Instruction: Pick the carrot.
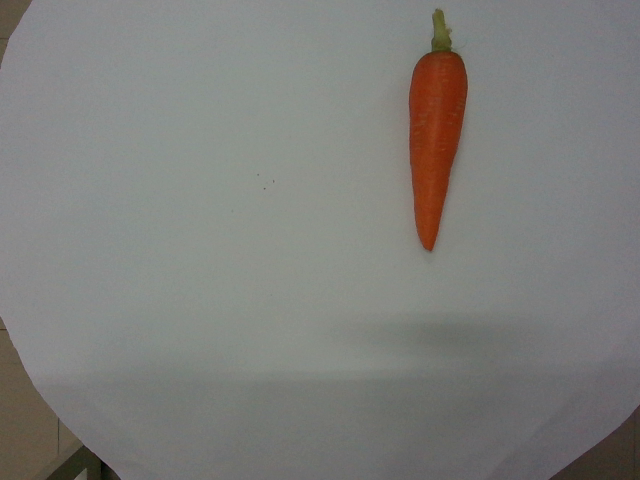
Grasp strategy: vertical